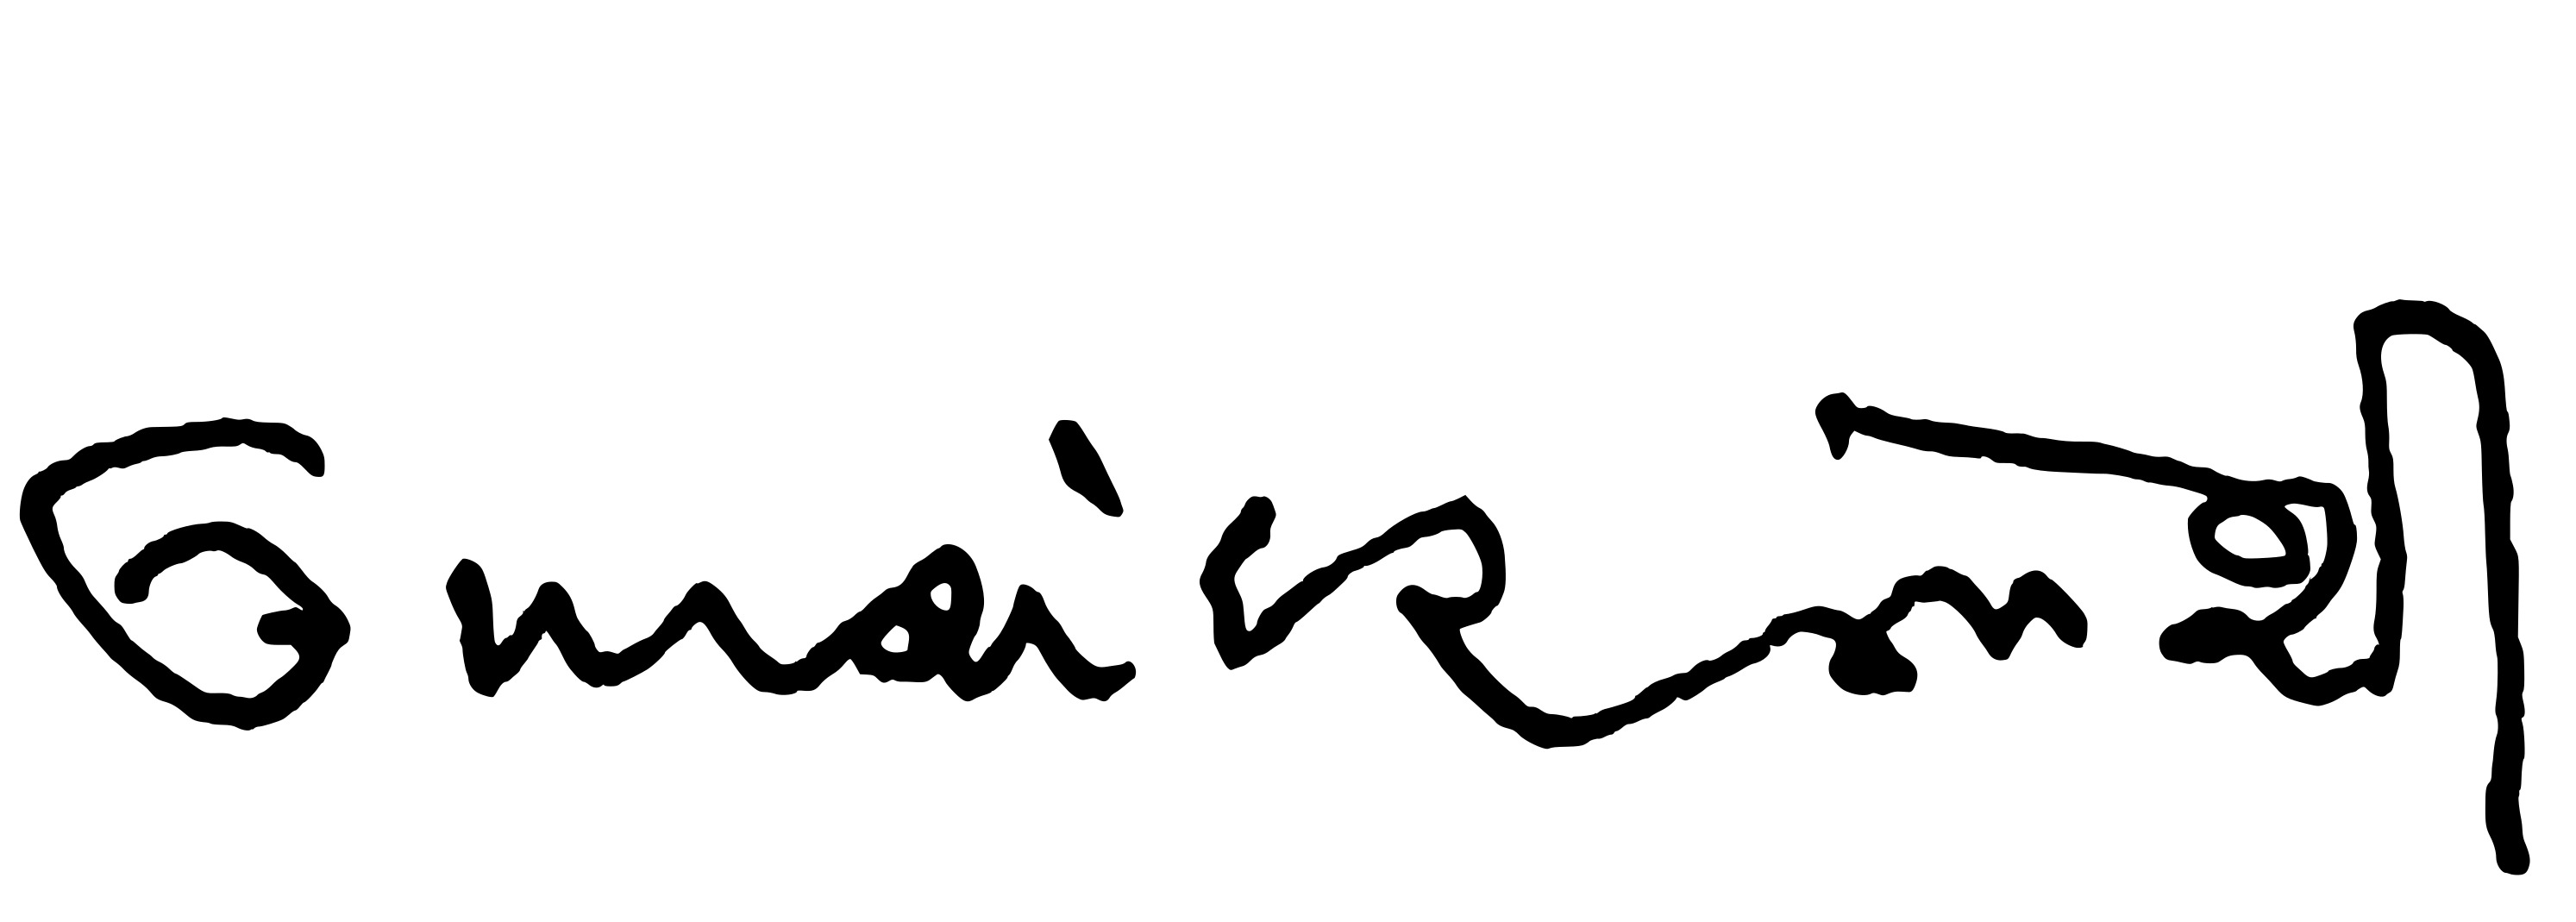
Signature of: umashankar joshi